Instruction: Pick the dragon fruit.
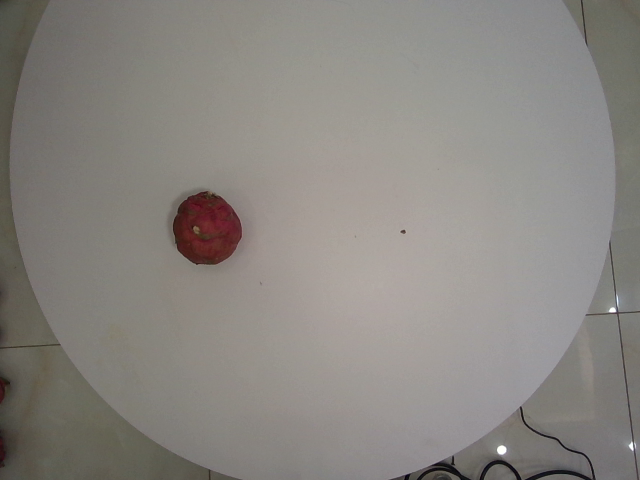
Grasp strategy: vertical